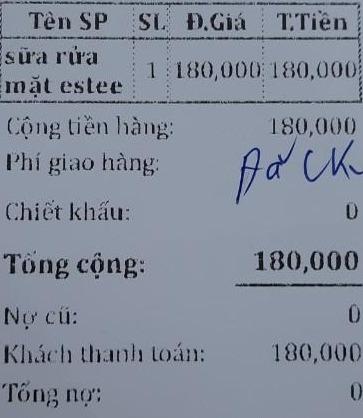
<table>
<tr>
<th>Tên SP</th>
<th>SL</th>
<th>Đ.Giá</th>
<th>T.Tiền</th>
</tr>
<tr>
<td>sữa rửa mặt estee</td>
<td>1</td>
<td>180,000</td>
<td>180,000</td>
</tr>
</table>

Cộng tiền hàng: 180,000
Phí giao hàng: Đã CK
Chiết khấu: 0

Tổng cộng: 180,000

Nợ cũ: 0
Khách thanh toán: 180,000
Tổng nợ: 0